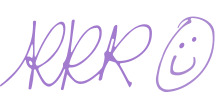
Signature of: rachel renee russell